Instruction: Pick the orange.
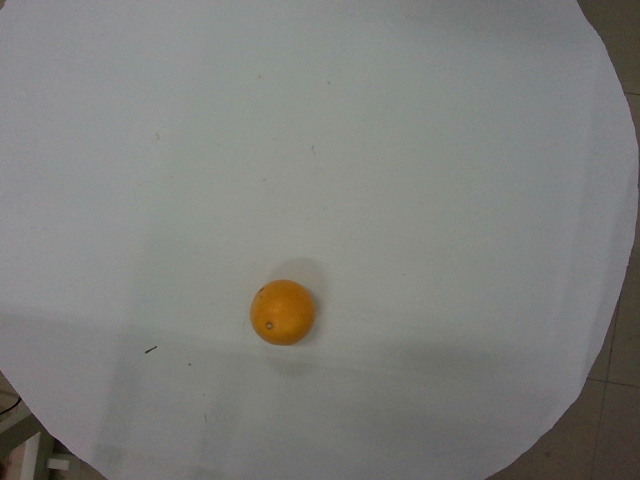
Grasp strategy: vertical